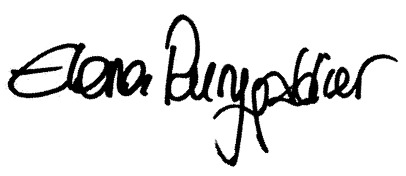
Signature of: elena runggaldier